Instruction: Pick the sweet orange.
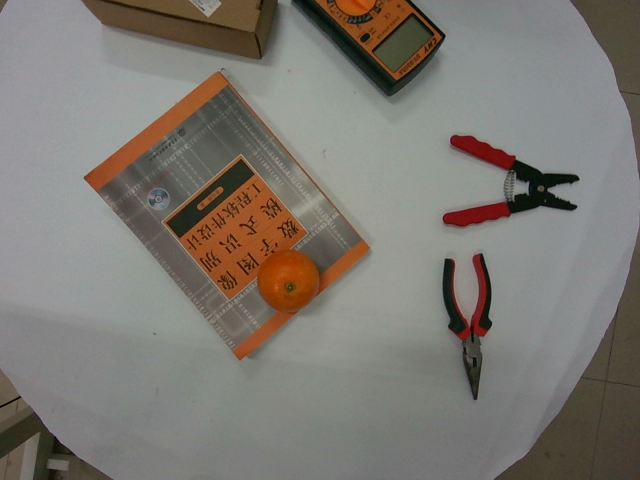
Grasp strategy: vertical